Question: How is the history relevant to the case?
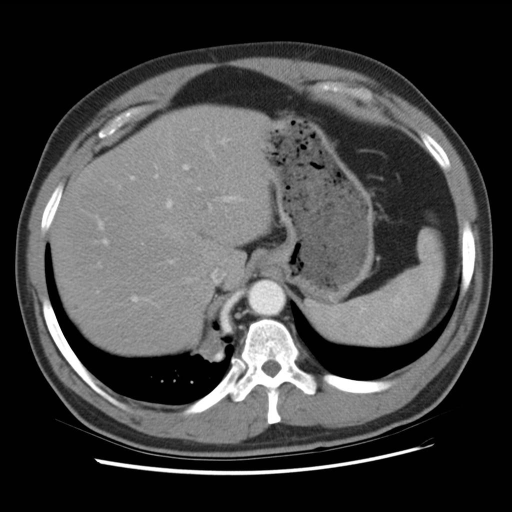
Answer: The patient's history of 54 year old male with a right lower lobe mass seen on virtual colonoscopy. is key in understanding the case.